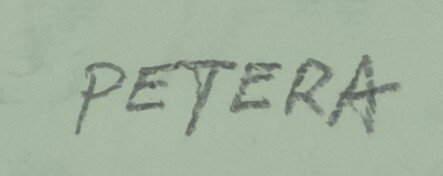
Signature of: miloš petera